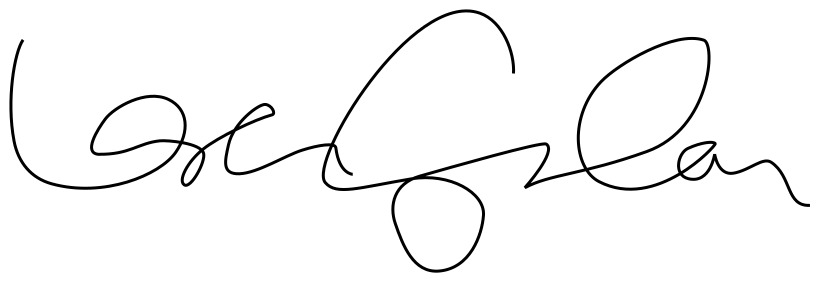
Signature of: lauren graham